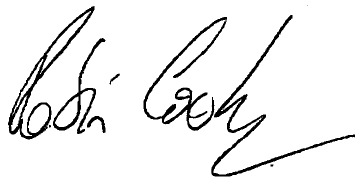
Signature of: robin cook